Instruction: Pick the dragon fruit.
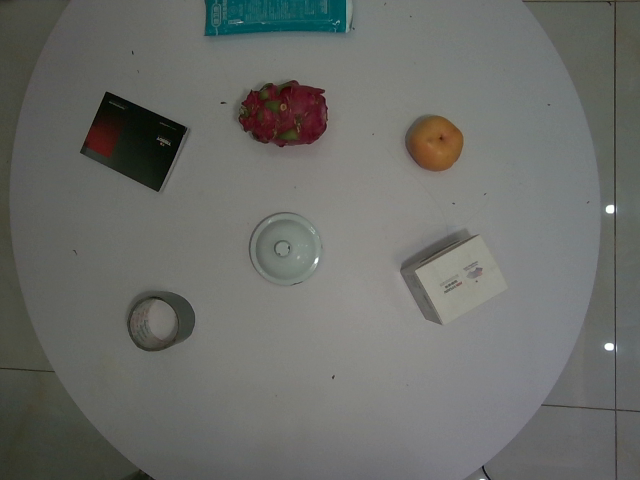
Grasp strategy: vertical